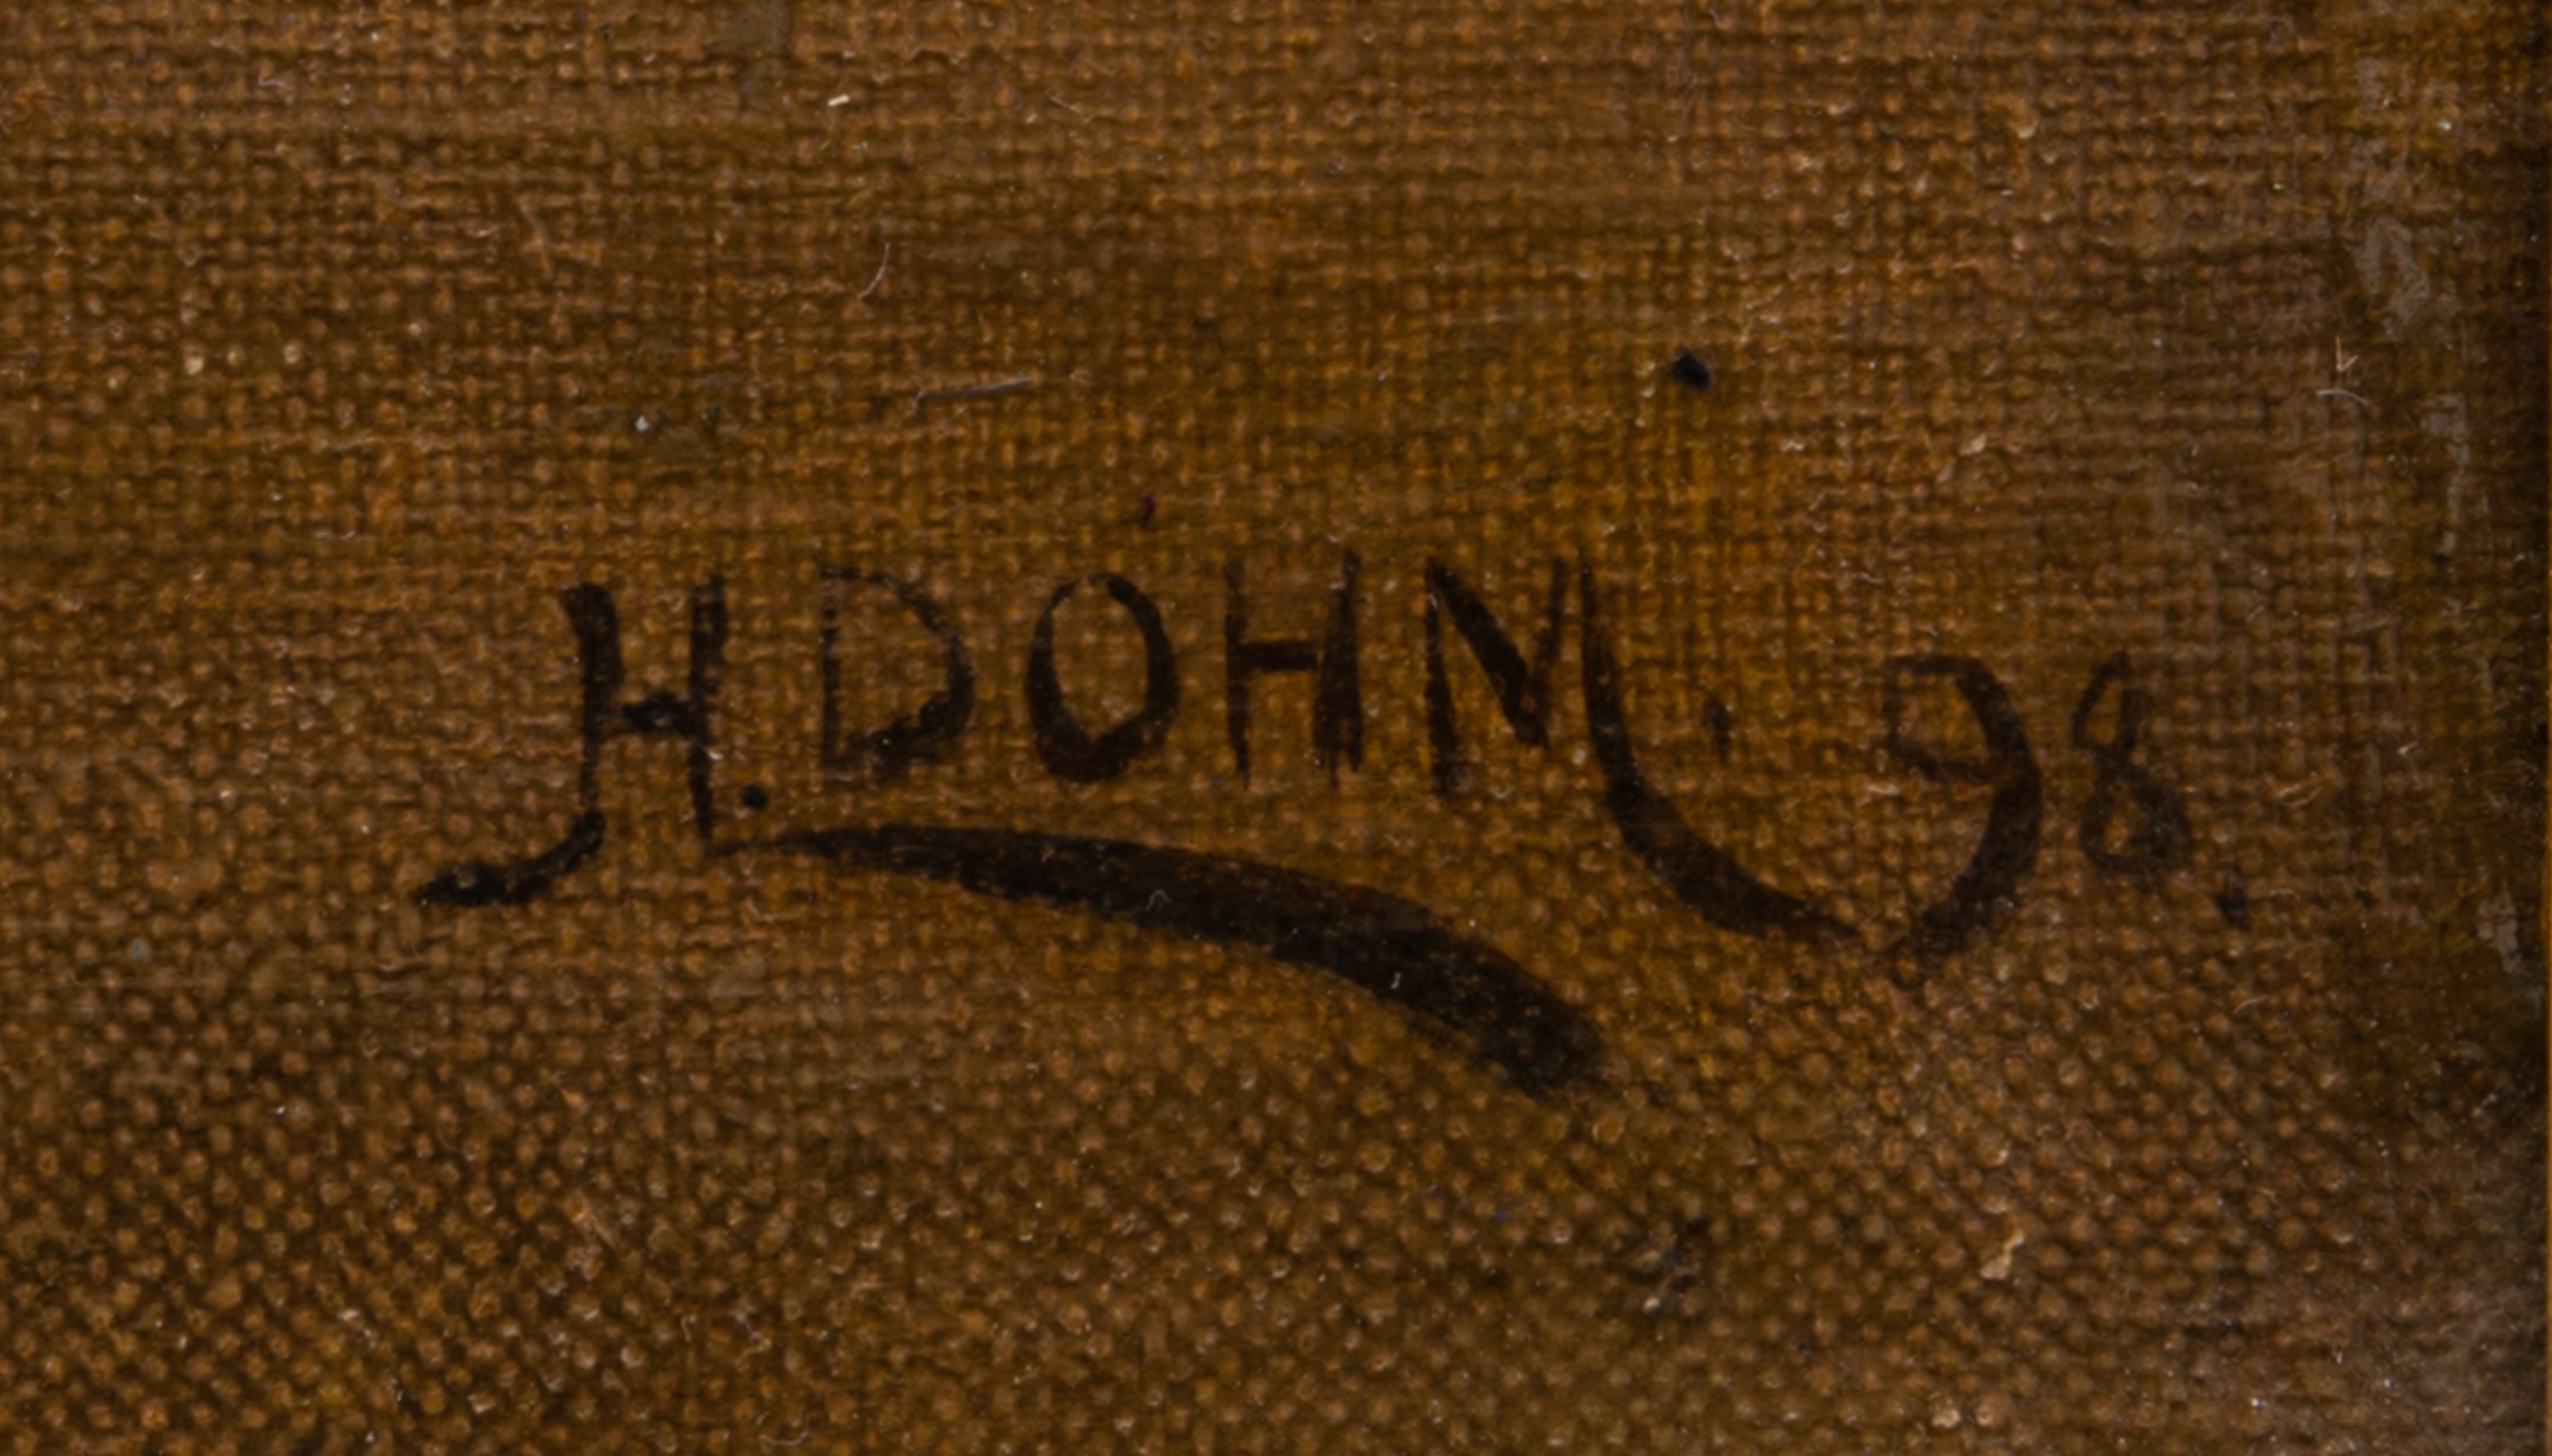
Signature of: heinrich dohm